Question: Describe the condition in detail:
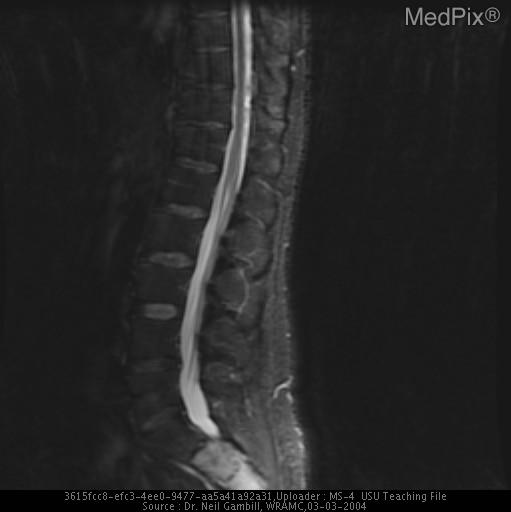
Answer: The disease is discussed as: Chondrosarcoma encompasses 20-25% of all bone sarcomas and is the second most frequent malignant bone tumor of the spine after chordoma (3-12% arise in the spine).  The average age of onset is in the adult between the ages of 40- 60 with a greater predisposition for men.  The distribution is more common in the flat bones, especially the shoulder and pelvis.  The presentation is most commonly of the exostotic type, as a large calcified mass in a vertebral body developing into the paraspinal tissue.  The center of the tumor is often calcified with stippling and mottling with underlying bone distruction with a thick cap of sarcomatous cartilage surrounding the calcified mass. The causes include de novo appearance, malignant transformation of an enchondroma, or development from the cartilaginous cap of an osteochondroma.  The clinical hx is often one of an indolent pain, swelling, with a progressive increase in size to the point of compression of neighboring organs, nerve root, or spinal cord compression.  The cartilage emits a high T2 signal on MRI.  Treatment is radical surgical resection due to the fact that the tumor is very refractory to chemotherapy.   Incidently, most tumors are discovered late in presentation forcing a piecemeal resection and increased recurrence post-op.  The dedifferentiated chondrosarcoma a low-grade tumor often transforms into osteosarcoma or malignant fibrous histiocytoma and becomes responsive to chemotherapy.  Prognosis is that a low-grade lesion has a 90% 10-year survival, while high-grade have 20-40% 10-year survival. Follow-up with plain films to screen for recurrence.